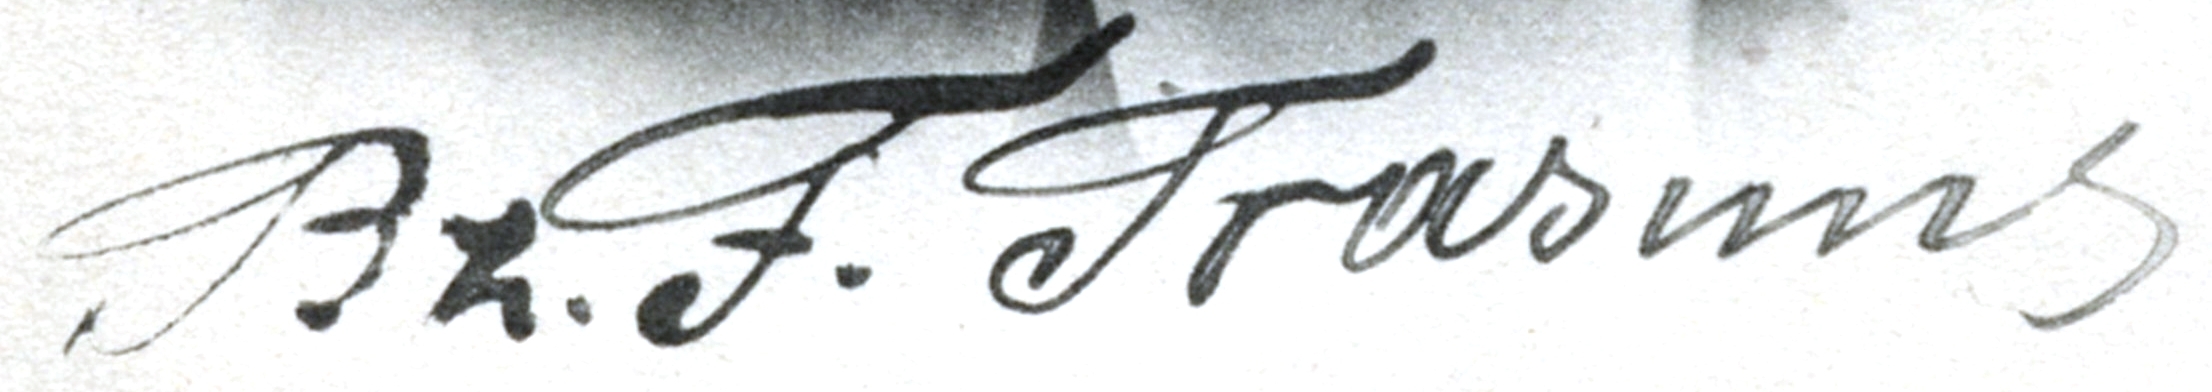
Signature of: francis trasuns